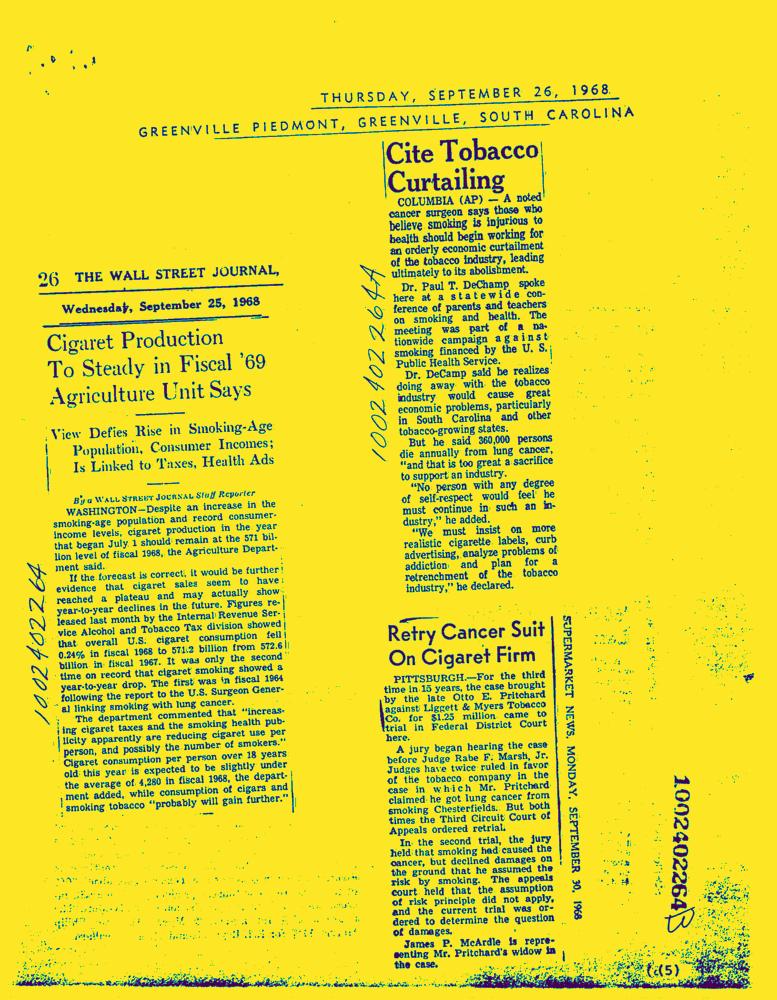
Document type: News-Article